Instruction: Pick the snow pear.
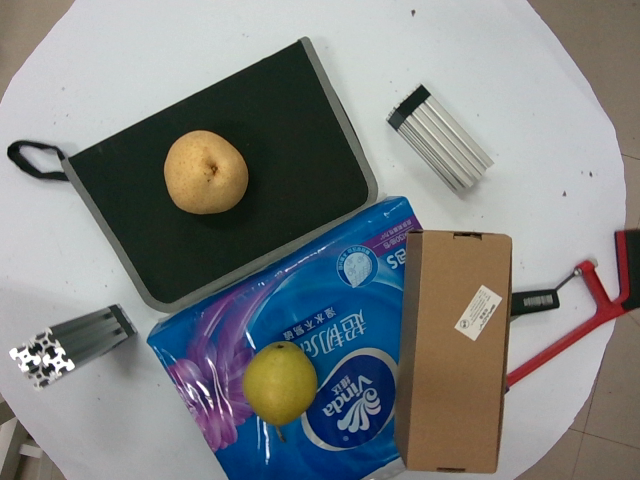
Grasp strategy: vertical